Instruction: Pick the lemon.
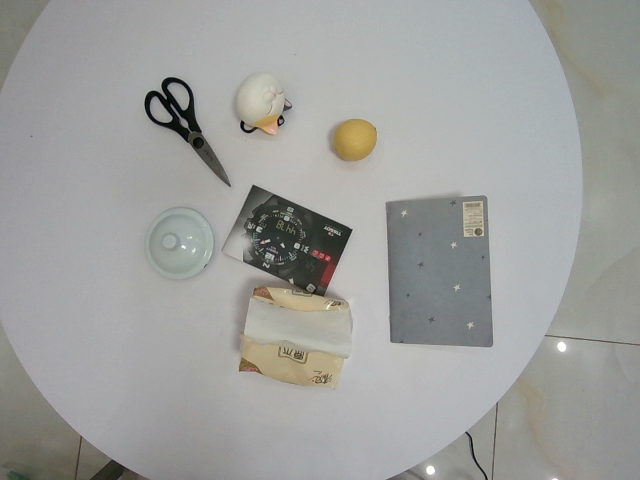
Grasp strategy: vertical